Question: What is the suspected problem?
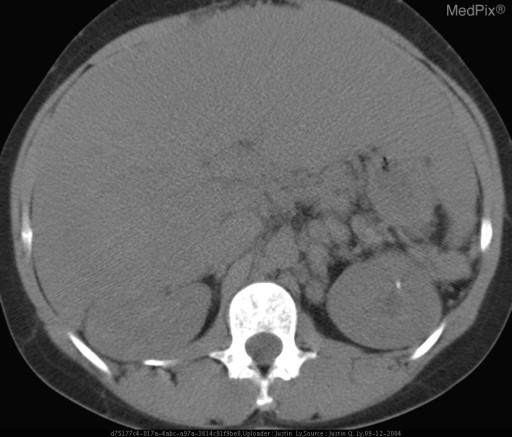
Answer: The findings suggest Enlarged liver with nodular and heterogeneous pattern of enhancement.  Periportal and retroperitoneal lymphadenopathy.  These findings are consistent with abdominal sarcoid in this clinical setting.. Axial noncontrast CT image shows a diffusely enlarged liver, with particular prominence of the left lobe.  Incidental note is made of a small left renal calculus.. The patient might have a history of Patient with history of thoracic sarcoid presenting with increasing LFTs and pruritis..